Question: What is the potential diagnosis?
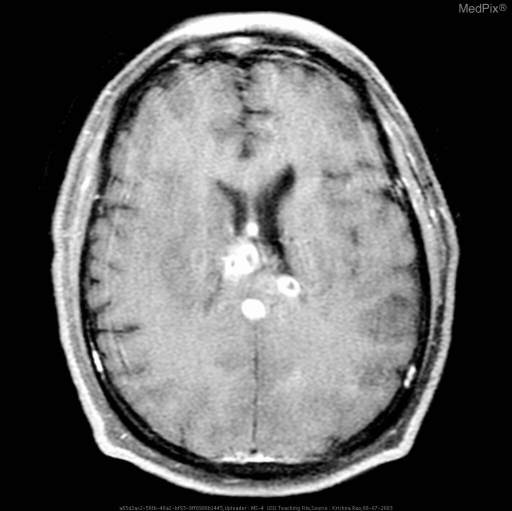
Answer: The possible diagnosis includes Lymphoma, Glioblastoma multiforme, tumefactive multiple sclerosis, toxoplasmosis, neurocystercercosis, cryptococcus.